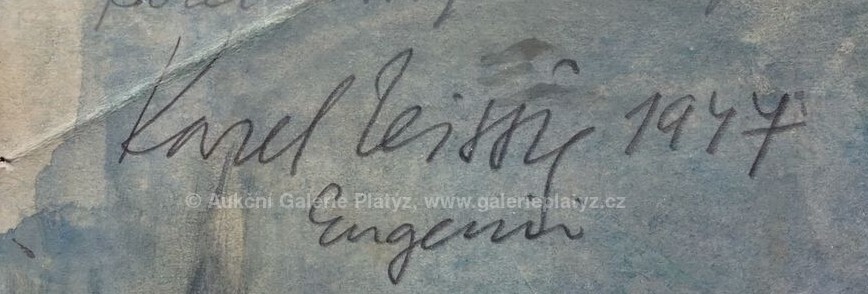
Signature of: karel teissig